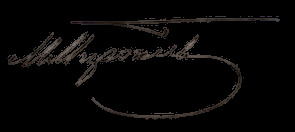
Signature of: muslim magomayev